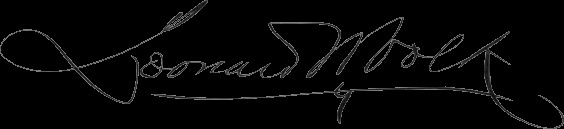
Signature of: leonard volk